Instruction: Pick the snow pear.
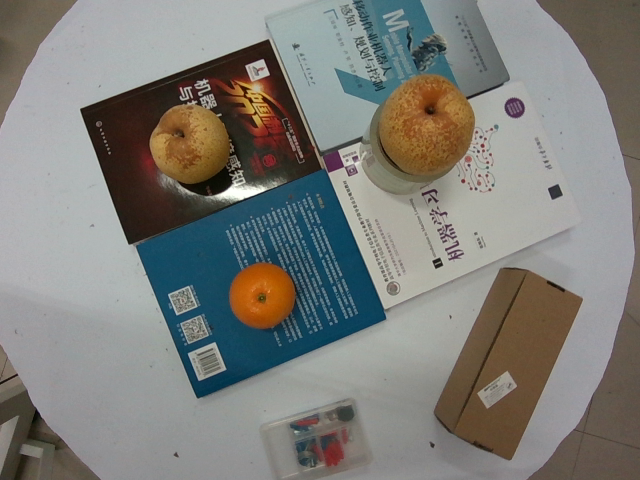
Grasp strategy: vertical